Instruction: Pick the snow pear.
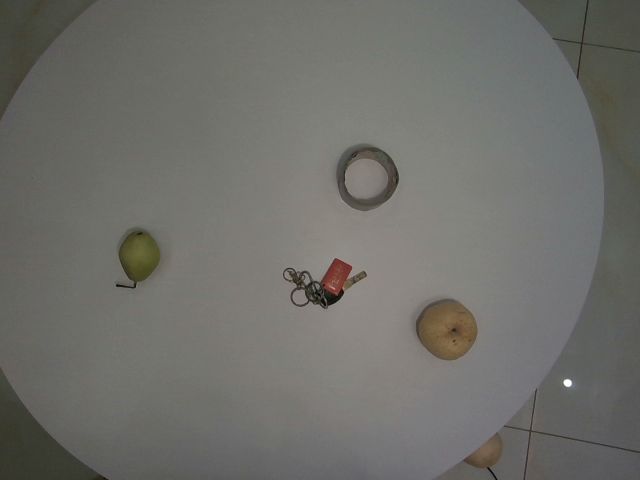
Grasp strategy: vertical